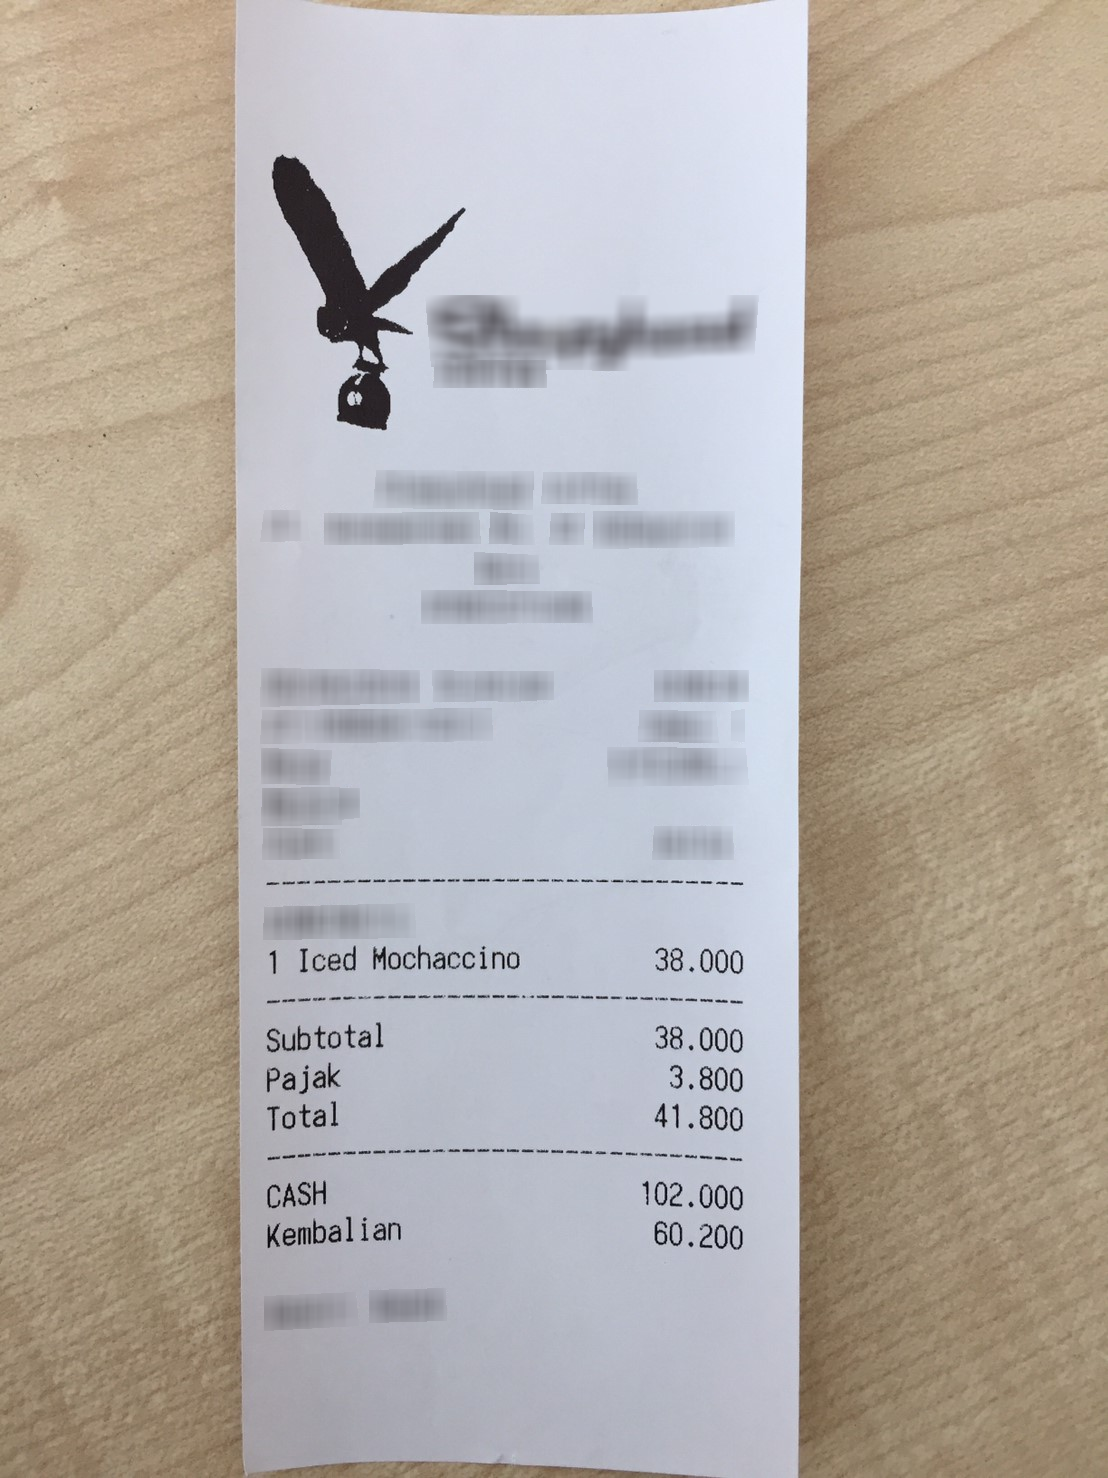
Extraction:
receipt: line_items: name: Iced Mochaccino
price: 38.000
qty: 1
subtotal: 38.000
tax: 3.800
total: 41.800